Question: Explain the disease:
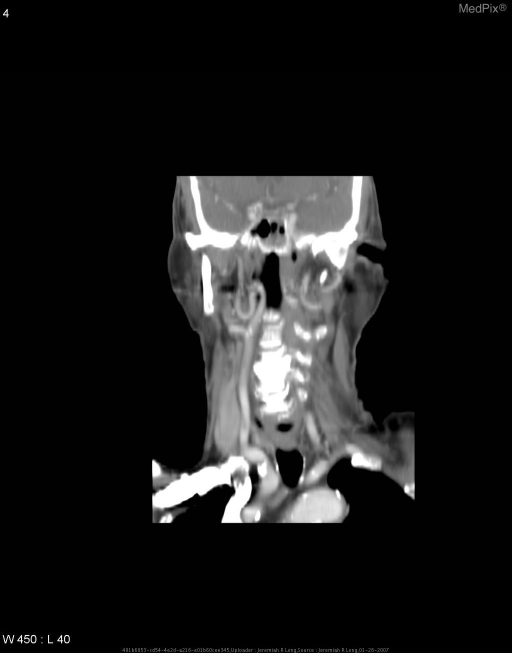
Answer: The disease is discussed as: Medial deviation of the internal carotid artery, also known as (aberrant) retropharyngeal internal carotid artery, is an important congenital variant that should be considered in the differential for a retropharyngeal mass.  Once found, this finding should be reported to the clinicians so that the devastating consequences of biopsy or surgery is avoided.